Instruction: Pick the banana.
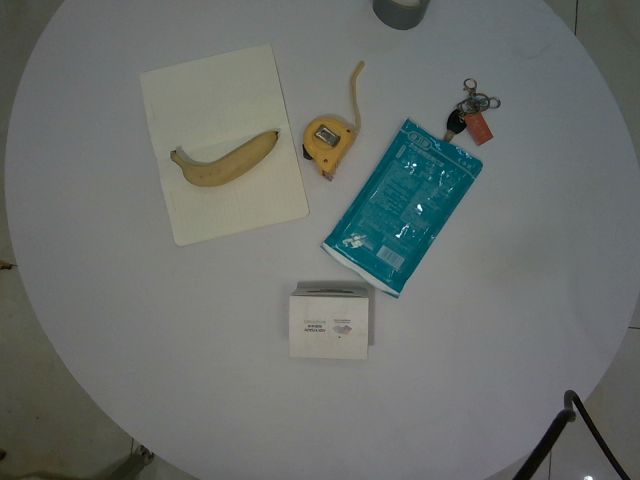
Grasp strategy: vertical